Question: How is the property described in the document?
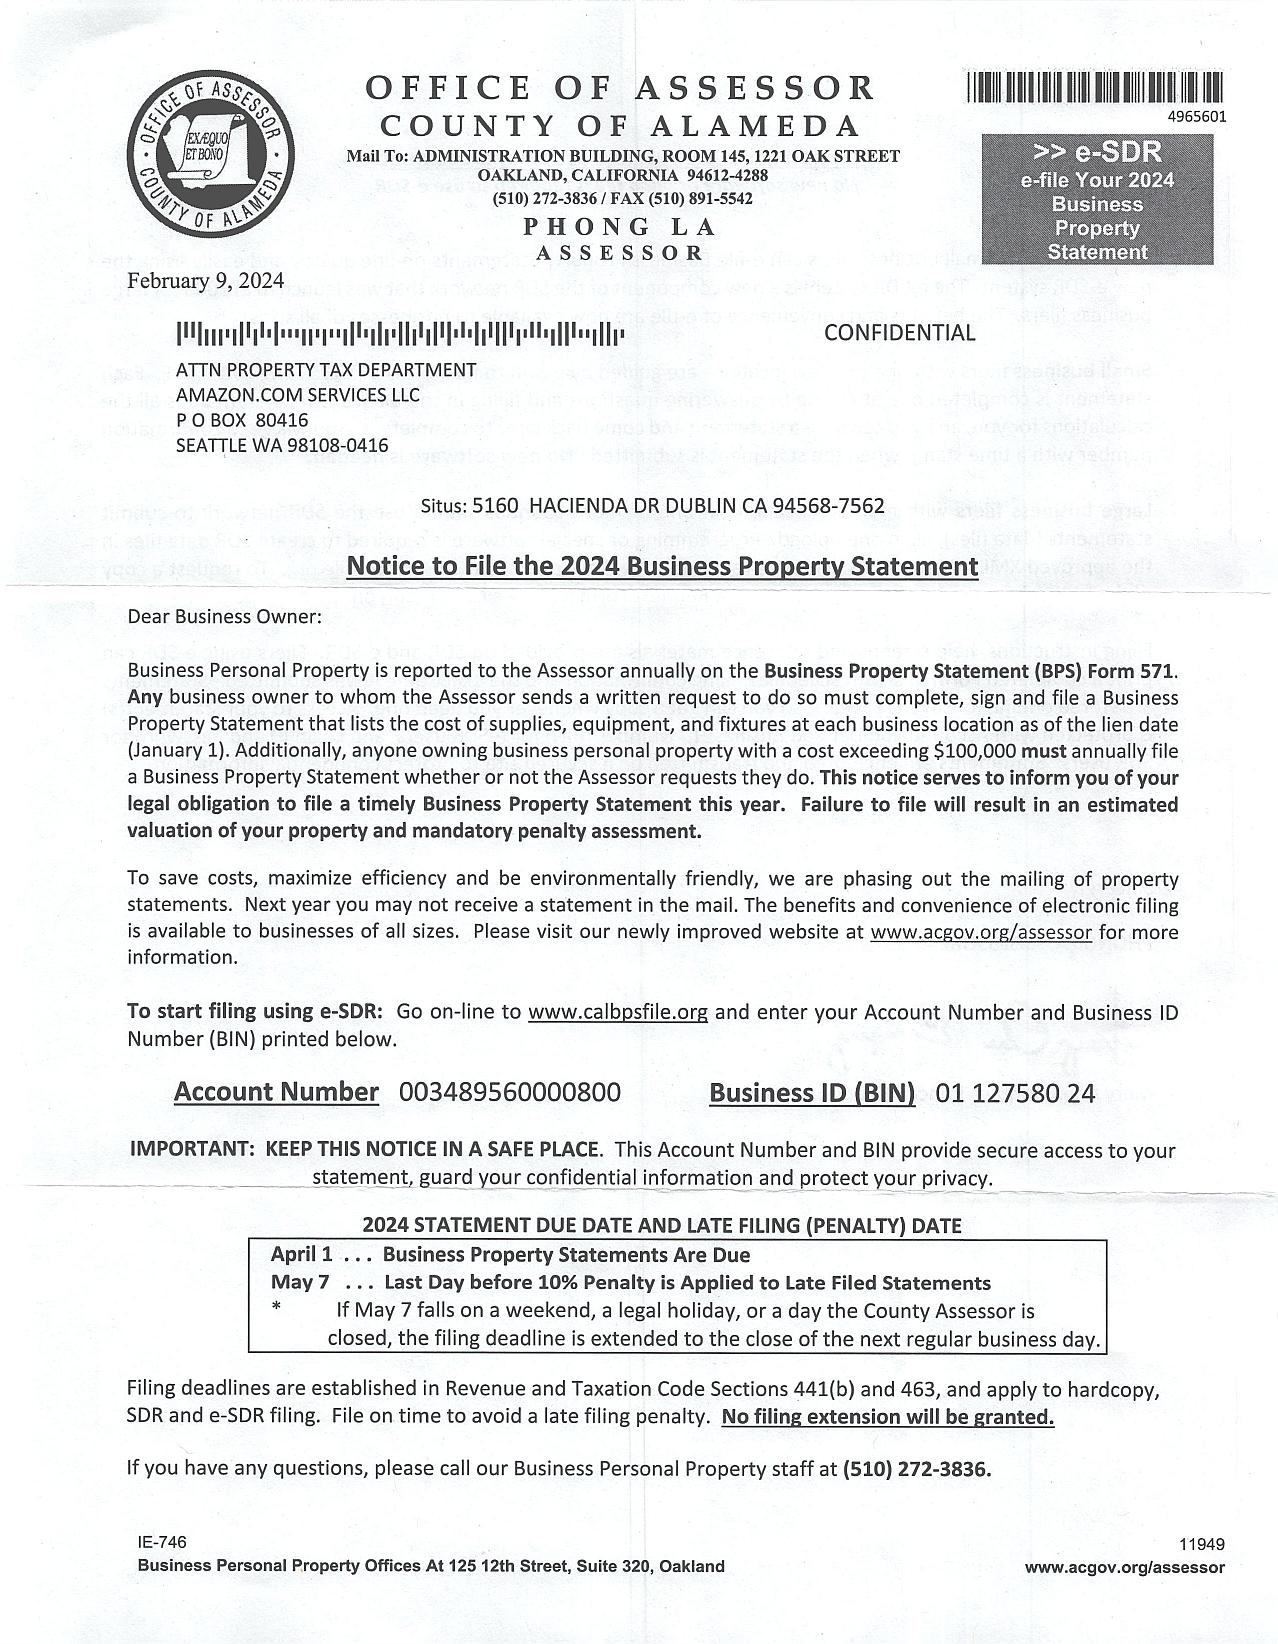
Answer: "Business Personal Property"